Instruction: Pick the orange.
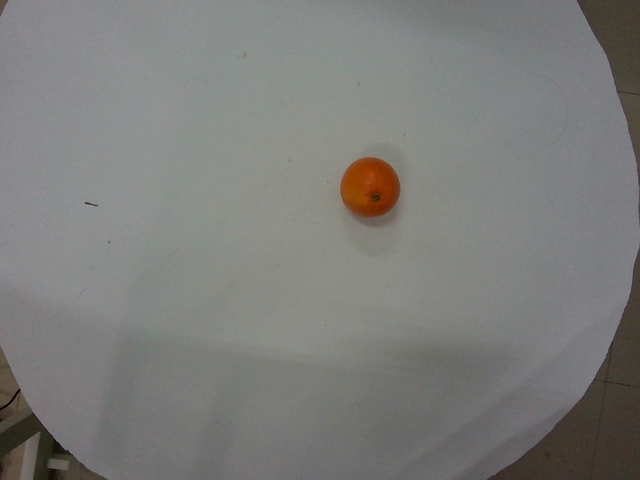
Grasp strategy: vertical